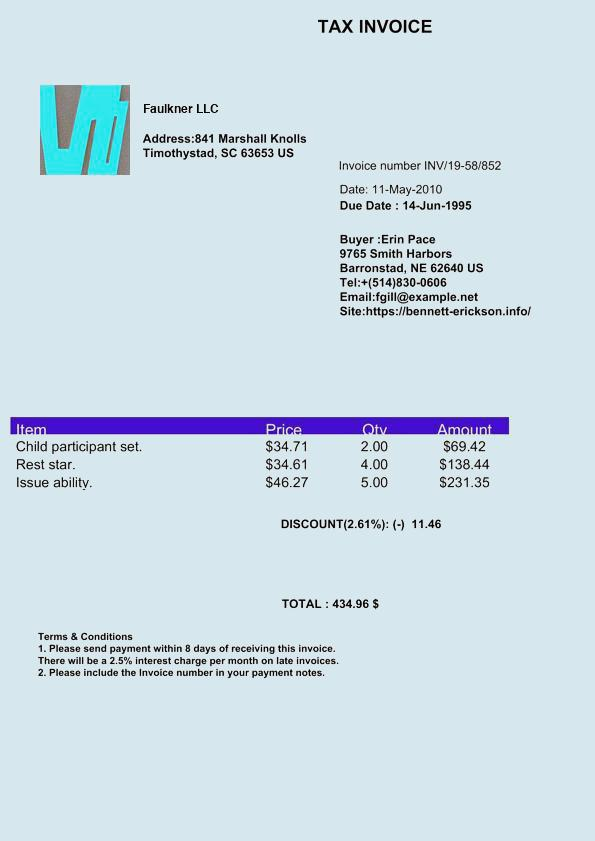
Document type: Invoice